Question: What appears to be the issue?
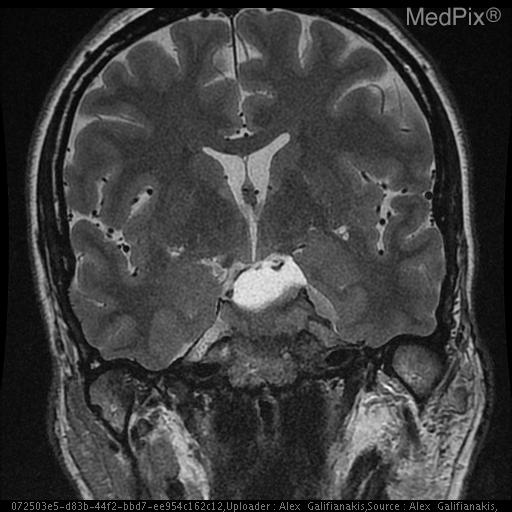
Answer: The findings suggest Avidly enhancing suprasellar mass distinct from the pituitary measuring approximately 3.3 x 2.5 x 3.5 cm. The mass surrounds the left cavernous internal carotid artery extending into the medial aspect of the right cavernous sinus.

The tumor extends anteriorly to the left orbital apex.  There is suprasellar and pontine cistern extension also coursing along the posterior margin of the majority of the clivus. There is posterior extension of the mass surrounding the left 5th cranial nerve involving Meckel's cave as well as surrounding the cisternal portion of the 5th cranial nerve. The mass extends to but not definitely within the left foramen ovale involving the left foramen rotundum as well. The mass abuts the left margin of the basilar artery and the left anterior margin of the mid brain. It extends into the posterior-superior aspect of the sphenoid sinus as well.

A fluid intensity, non-enhancing structure is seen along the posterior margin of the above described mass filling the superior pontine cistern with extension into the left suprasellar cistern measuring 2.3x1.5x1.2 cm.. The mass involves the left cavernous sinus, surrounds the carotid, and extends forward to the orbital apex, and backward to the tentorium and clivus.. The patient might have a history of 42 y.o. woman with elevated prolactin. Please evaluate for evidence of pituitary adenoma.